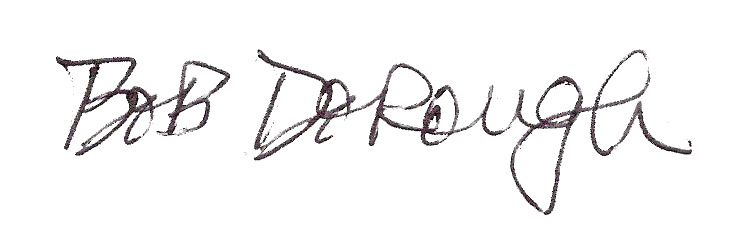
Signature of: bob dorough